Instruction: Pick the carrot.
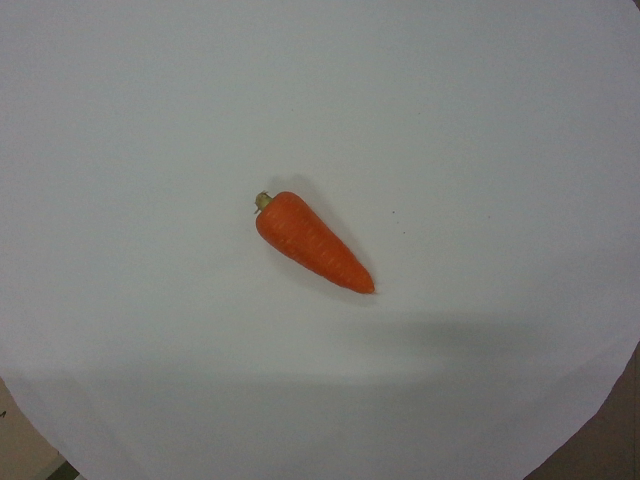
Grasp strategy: vertical